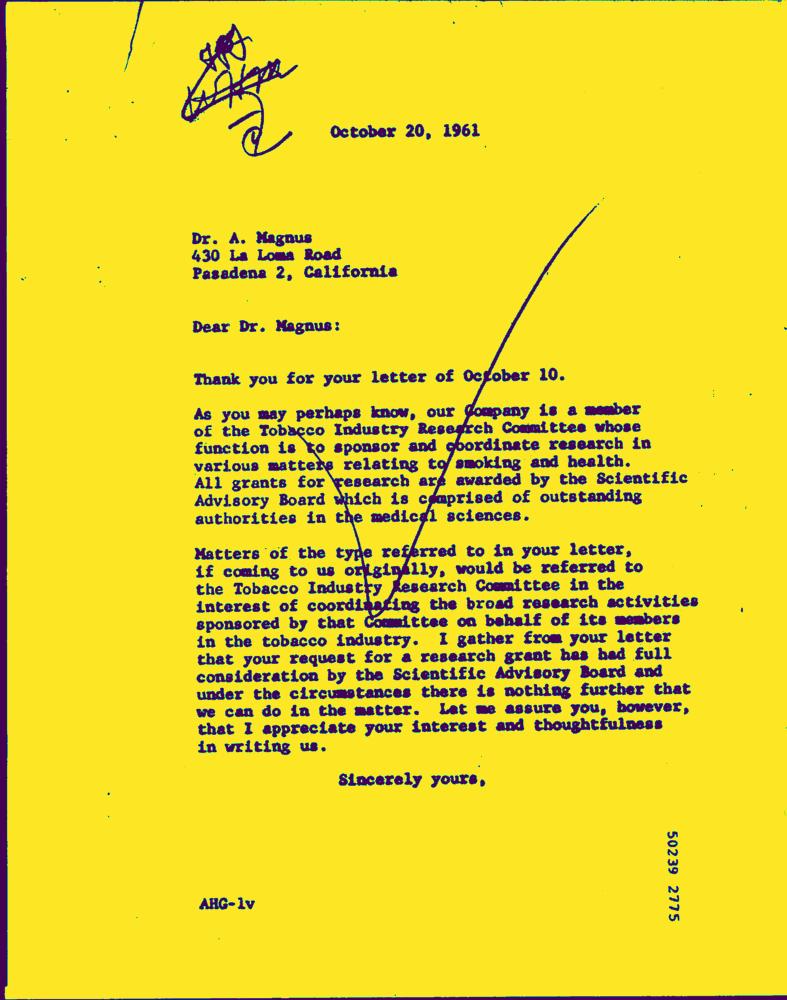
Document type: Letter-Doc